Question: What is the potential diagnosis?
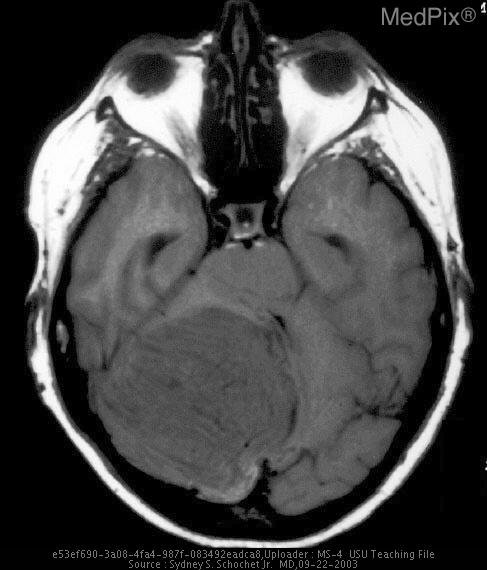
Answer: The possible diagnosis includes Cerebellar mass
• Astrocytoma
• Medulloblastoma (usually < 35 yo)
• Cerebellar infarction
• Lhermitte Duclos.